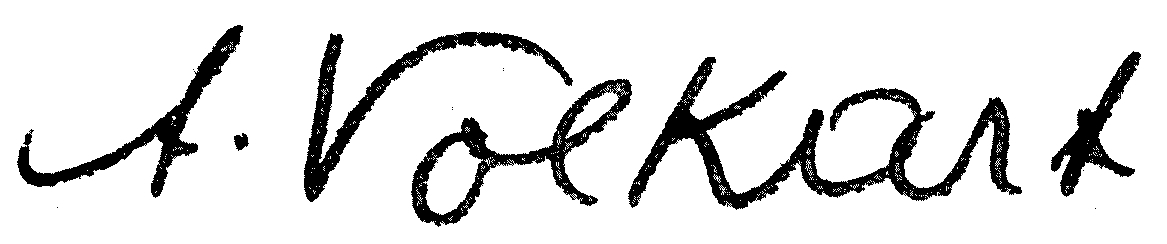
Signature of: albert volkart